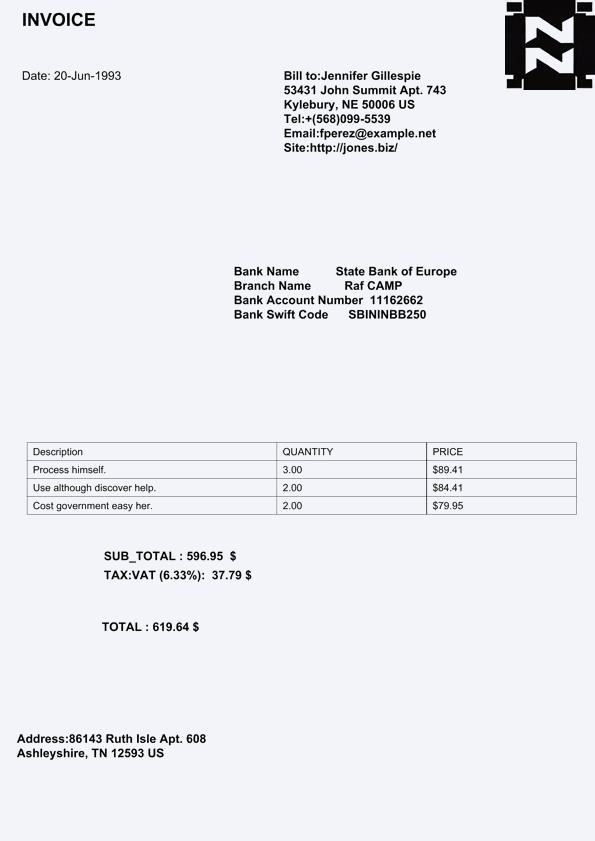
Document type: Invoice